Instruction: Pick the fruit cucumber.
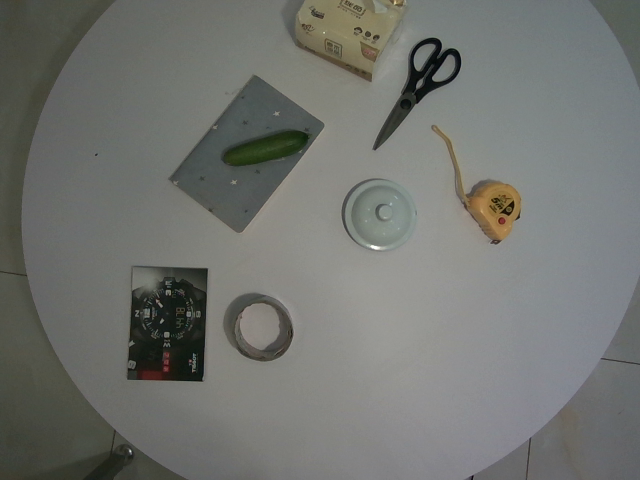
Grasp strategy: vertical